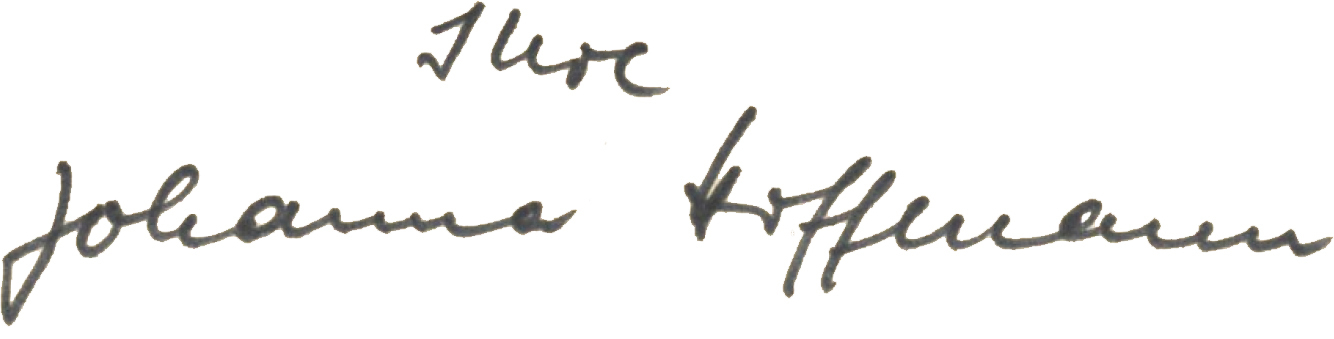
Signature of: johanna hoffmann